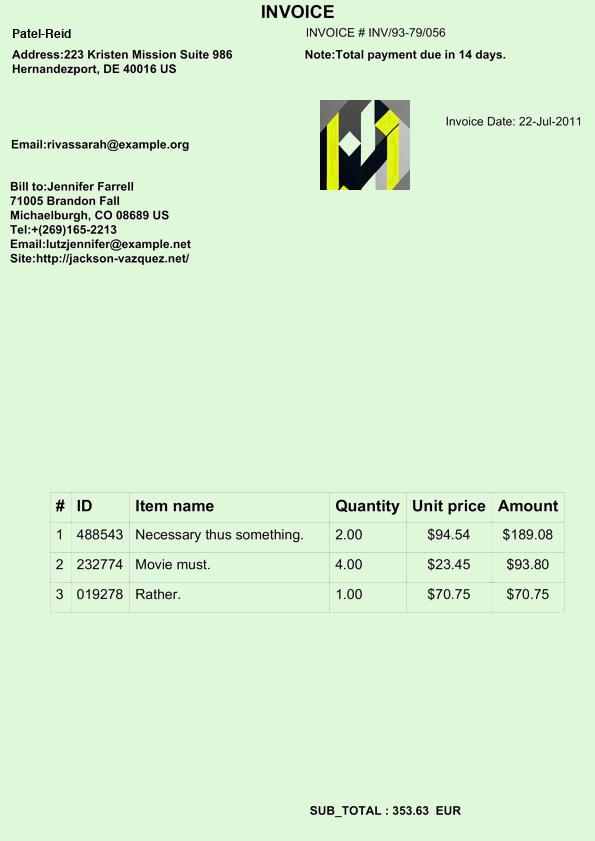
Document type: Invoice